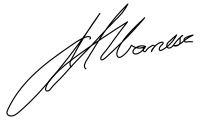
Signature of: anthony albanese